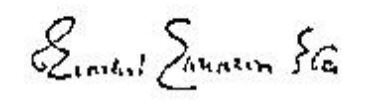
Signature of: nanalal dalpatram kavi